Question: What is the total amount of taxes owed as per the document?
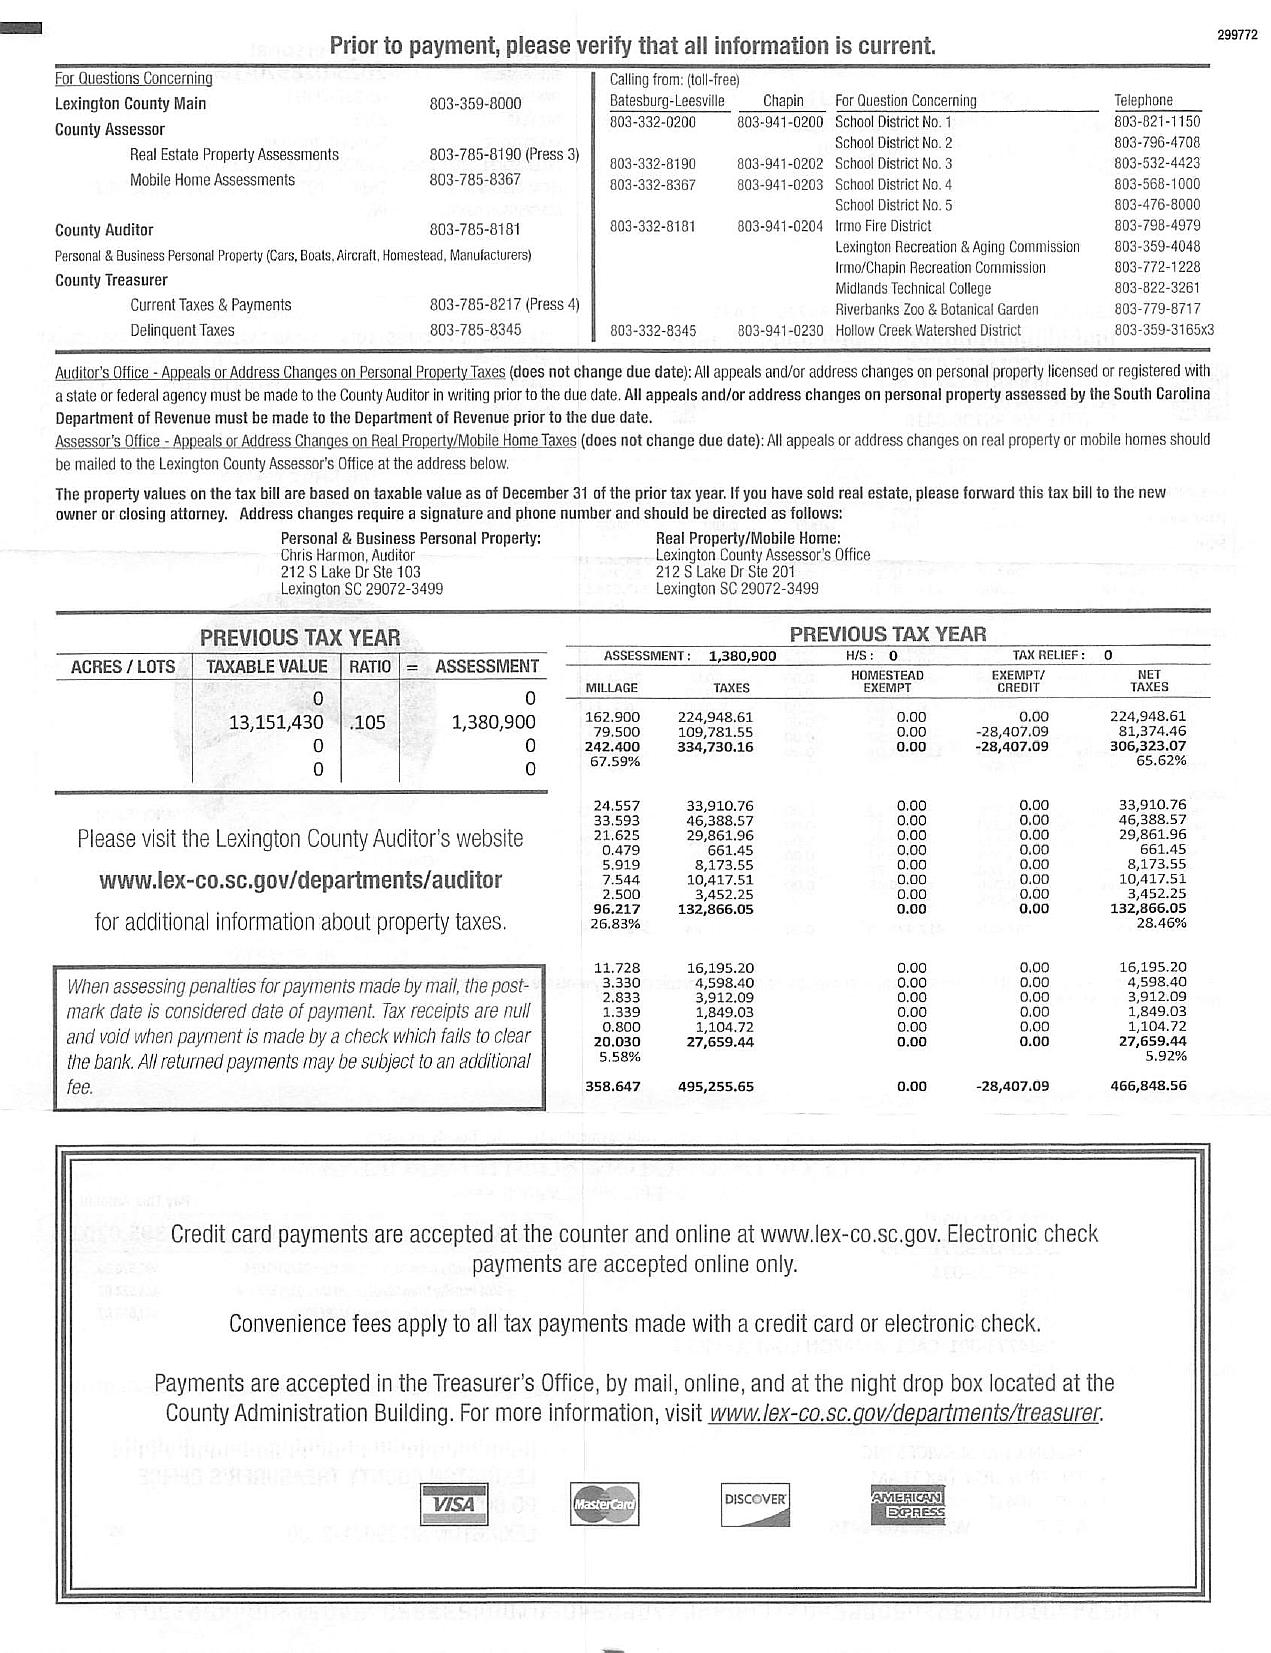
Answer: "224,948.61"